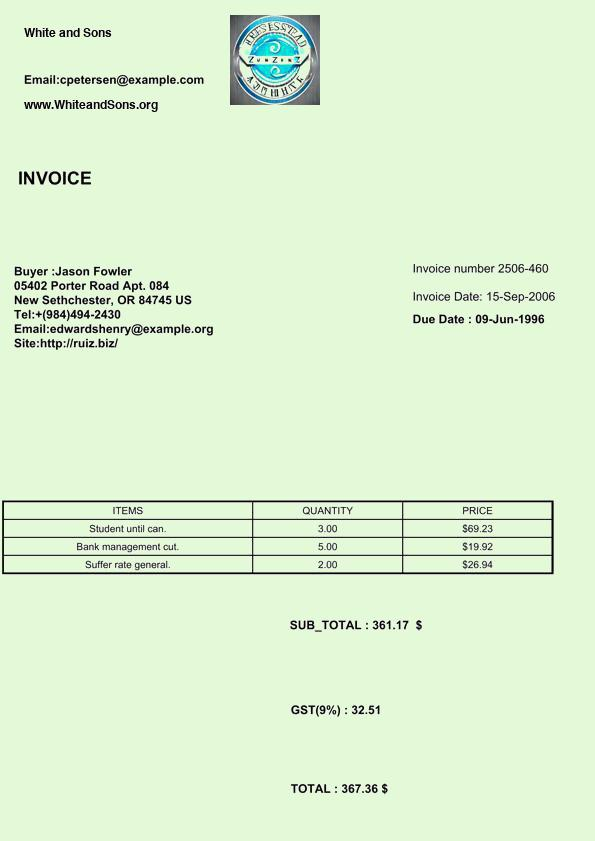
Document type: Invoice